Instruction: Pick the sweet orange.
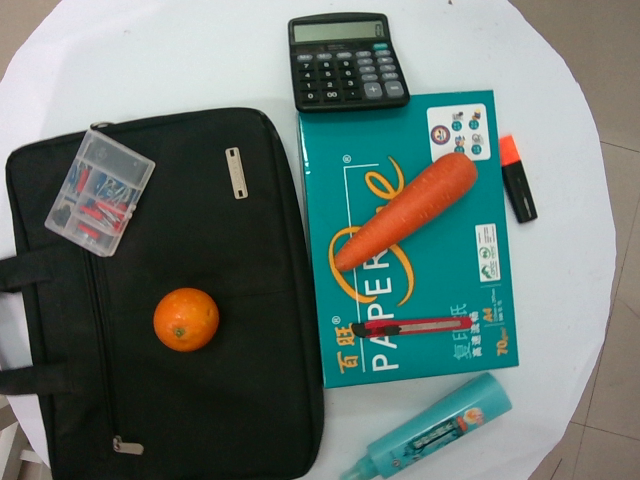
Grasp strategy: vertical